Question: What was observed in the imaging?
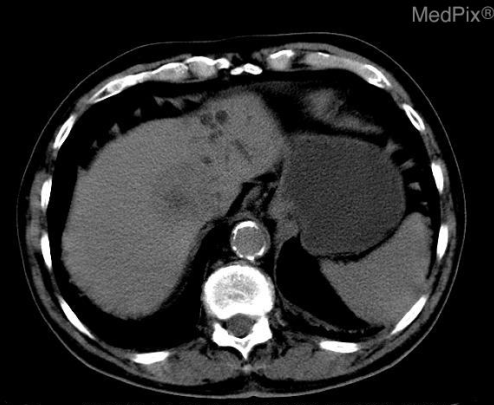
Answer: The imaging shows 4x4cm hepatic mass with necrotic center
both early and delayed enhancement
associated left portal vein thrombosis and left hepatic lobe atrophy.

Ultrasound images of biopsy of heterogeneous liver mass. Delayed Image.

- 25 min later the lesions shows continuos homogeneous enhancement of its margins and persistent non-enhancing hypodense center..